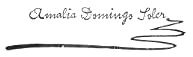
Signature of: amalia domingo soler